Question: Which state is mentioned in the document?
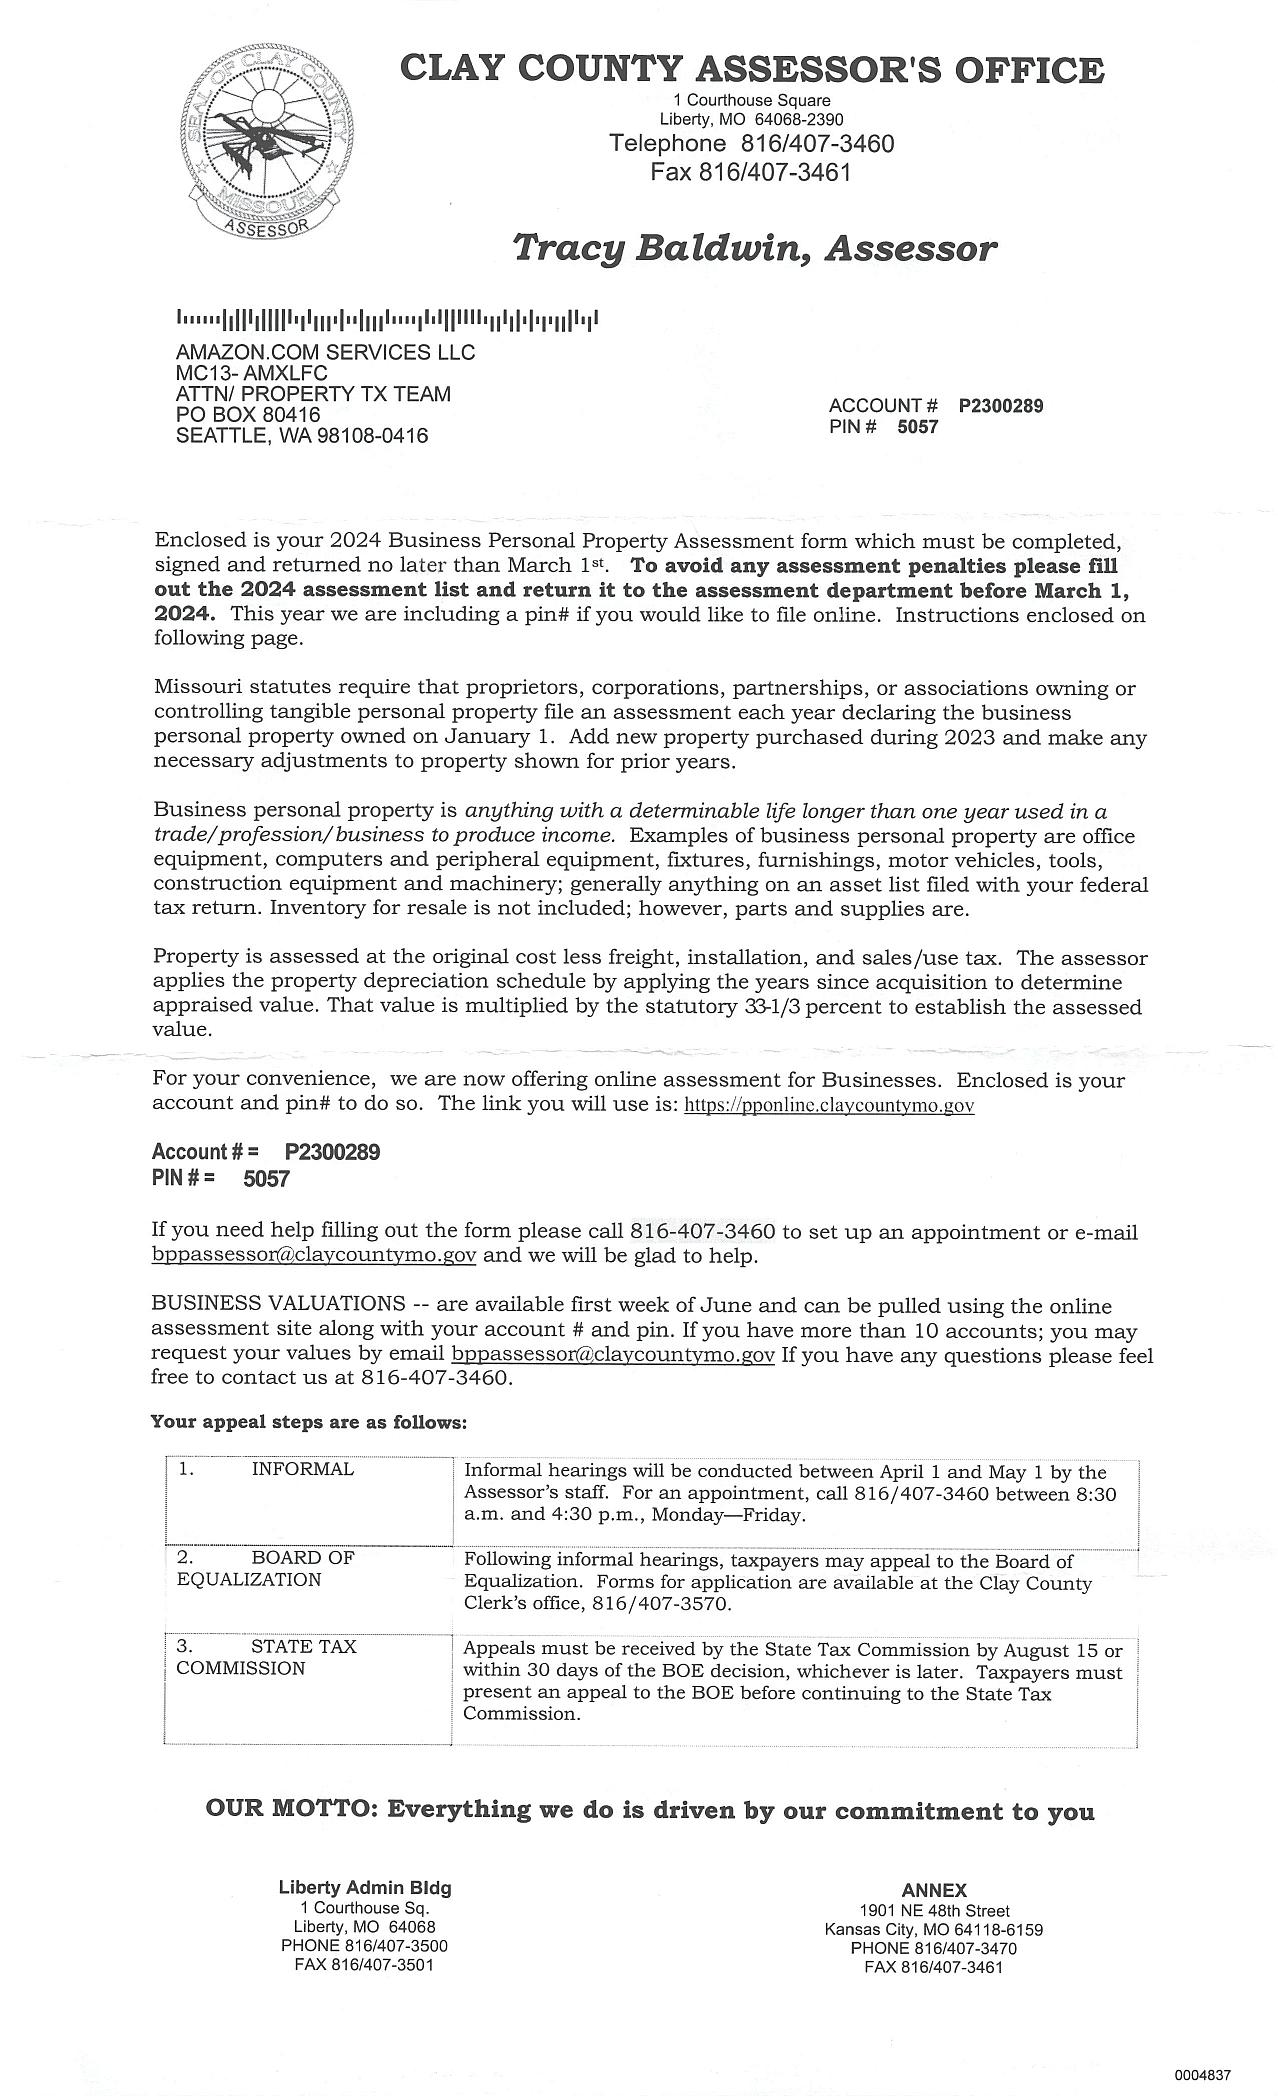
Answer: "Missouri"